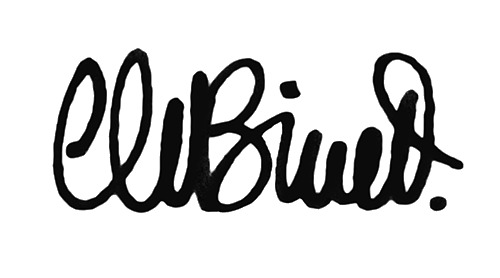
Signature of: christian binet